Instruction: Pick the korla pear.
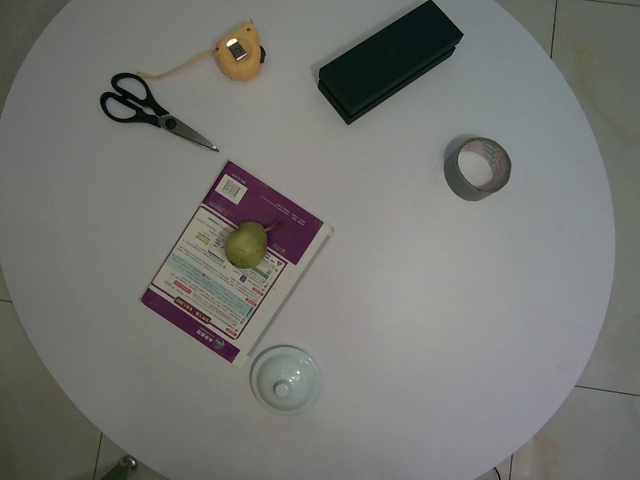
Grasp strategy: vertical